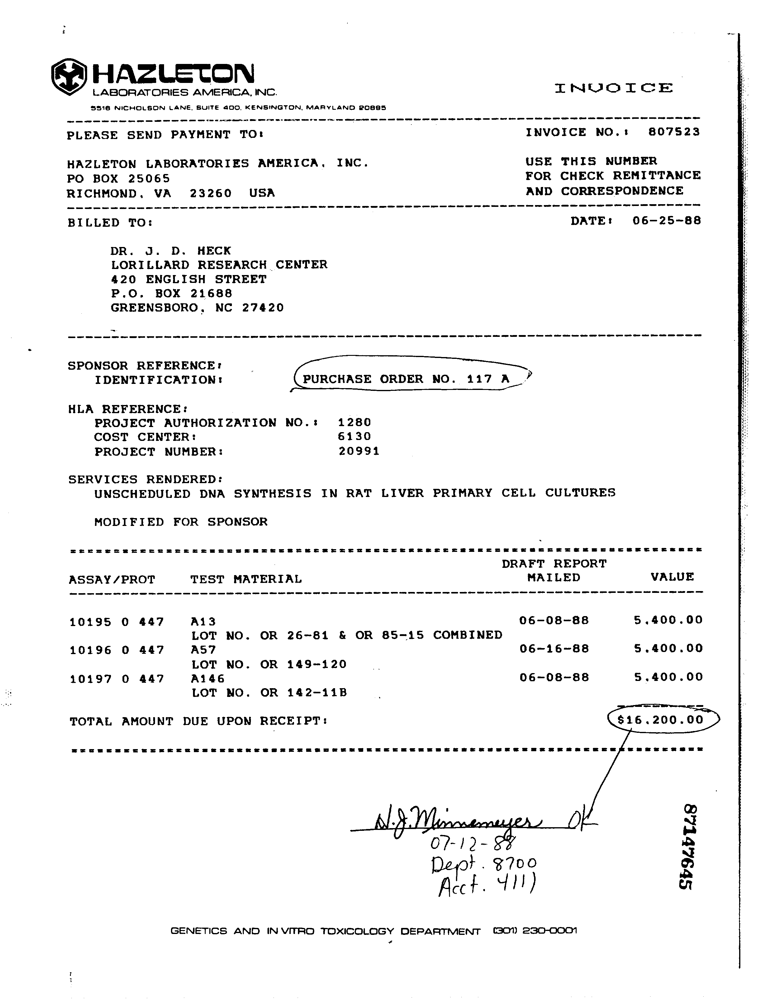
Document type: Invoice